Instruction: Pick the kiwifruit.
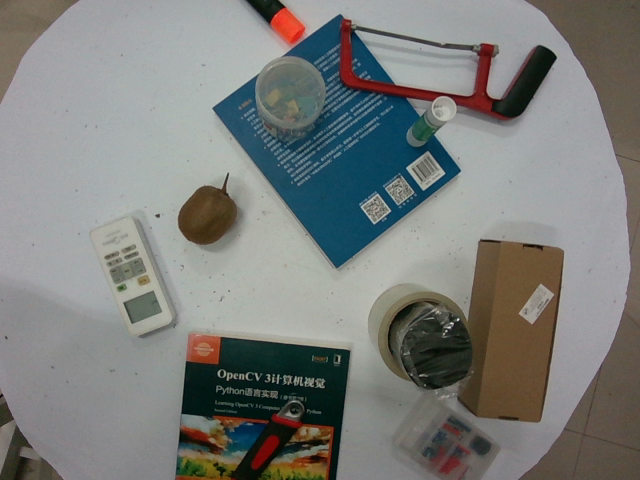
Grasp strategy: vertical